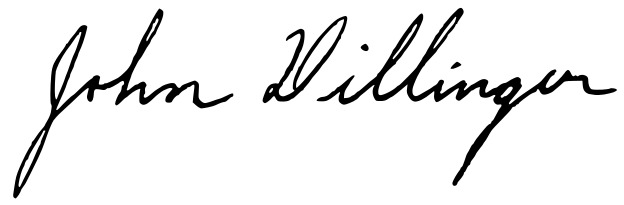
Signature of: john dillinger